Question: Can you provide the account number mentioned in the document?
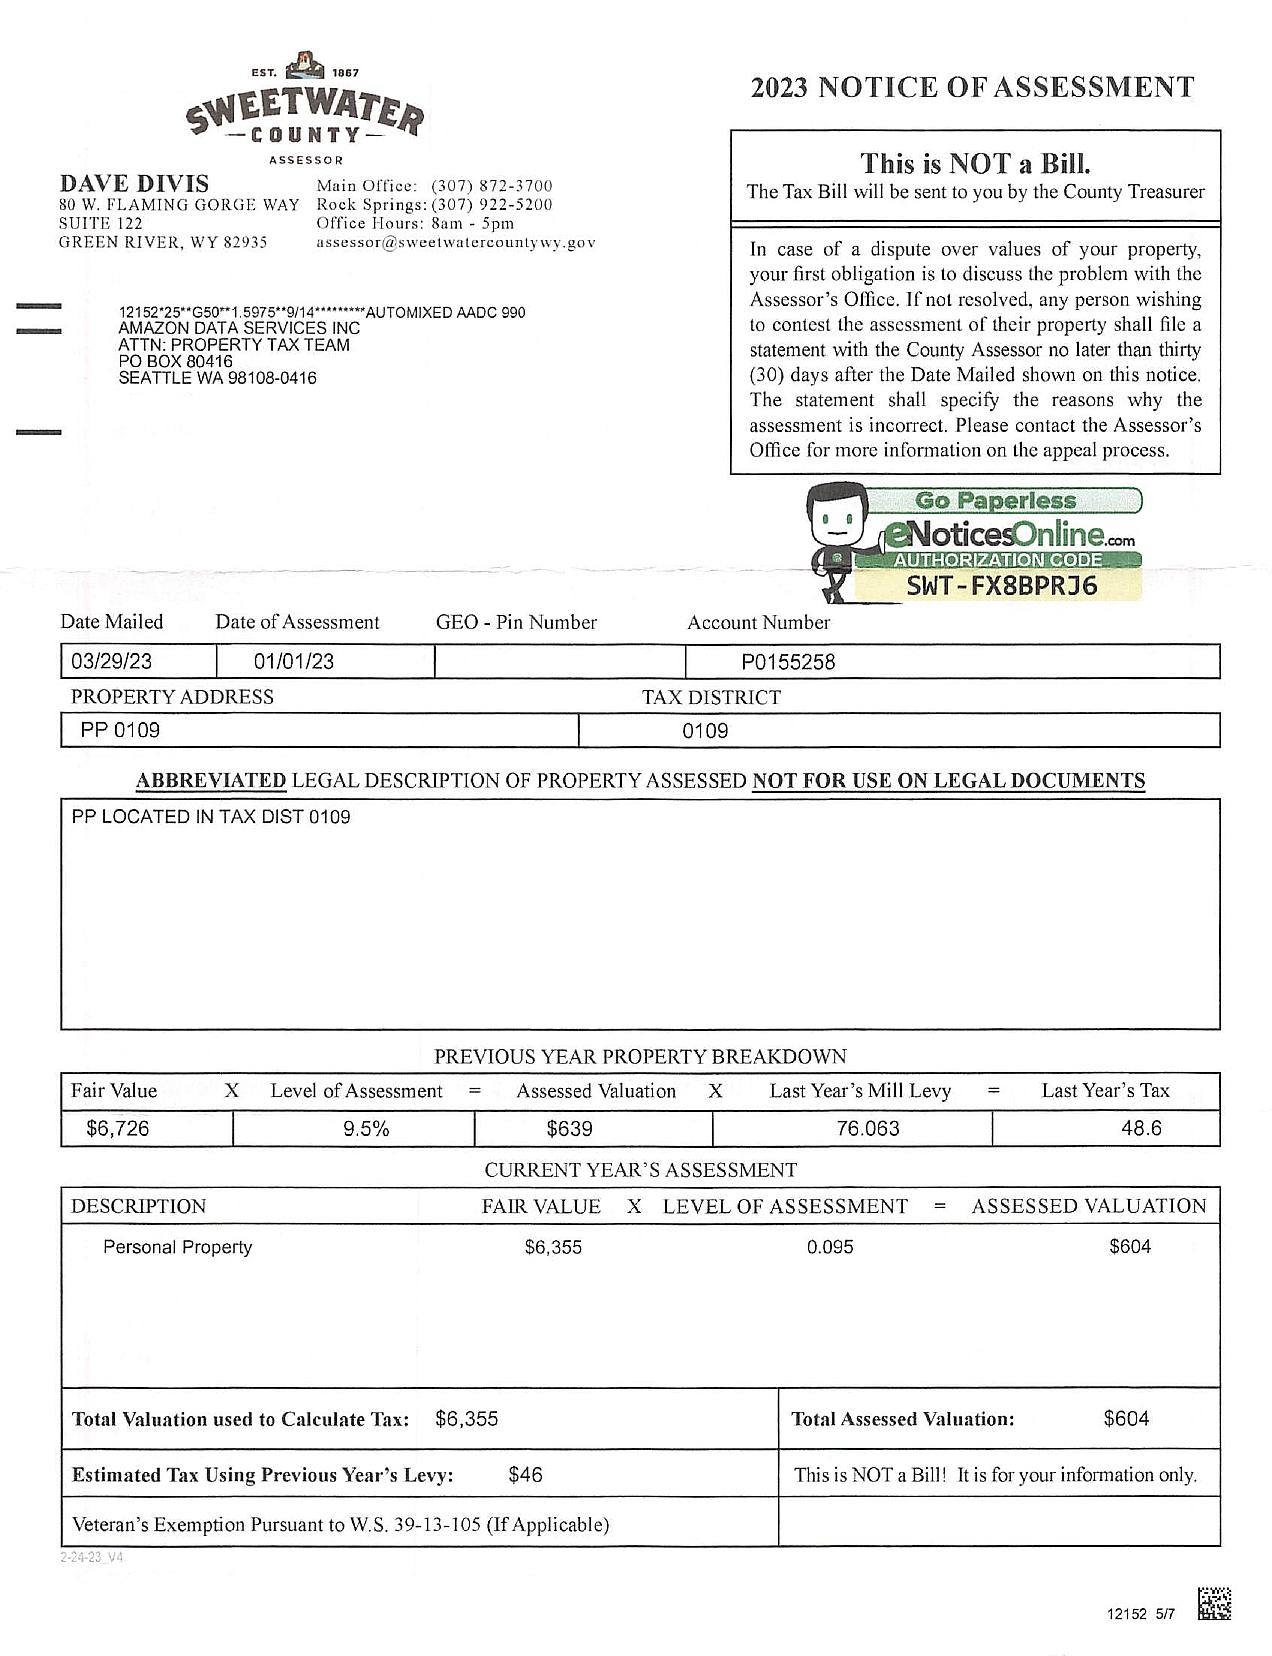
Answer: "P0155258"